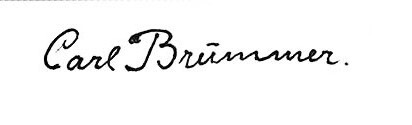
Signature of: carl harald brummer